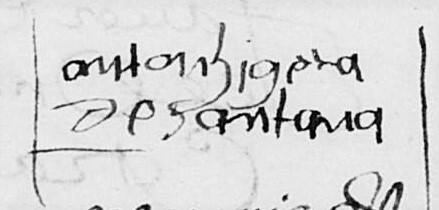
Signature of: anton higueras de santana